Patient: Male, age 45
A 45-year-old African-American male was brought to our institution from the county correctional facility with fever, cough, and blood-streaked sputum of four weeks' duration. The remainder of his review of systems was unrevealing. He was a never-smoker but a former user of multiple intranasal recreational drugs. On admission, he had a temperature of 38.3C and was tachycardic to 108 beats/min. His physical examination was notable only for crackles over the left upper chest anteriorly. Routine laboratory evaluation was unremarkable. HIV testing and IGRA-MTB were both negative. His chest radiograph revealed a dense left upper lobe (LUL) consolidation (Fig. 4A). Chest CT illustrated the same finding with no additional abnormalities present (Fig. 4B). Bronchoscopy with transbronchial biopsy and BAL of the LUL was performed. Biopsy material showed non-necrotizing granulomatous inflammation with negative stains for microorganisms. Rare fungal forms were visualized in the BAL fluid cytology specimen stained with Gomori methenamine silver (Fig. 5). KOH preparations of neither the BAL fluid nor lung tissue demonstrated the fungus, but both BAL fluid and tissue fungal cultures grew B. dermatitidis, an identification that was later confirmed by polymerase chain reaction in the NYS Department of Health (DOH). The patient responded well to a six-month course of oral itraconazole. When questioned about his incarceration history, he reported a recent stint at the Adirondack Correctional Facility in Rye Brook, NY located more than 200 miles north of our institution and about 60 miles from the Canadian border. His daily routine there included outdoor activities.
Keywords: blastomycosis, coccidioidomycosis, endemic mycoses, histoplasmosis, new york state
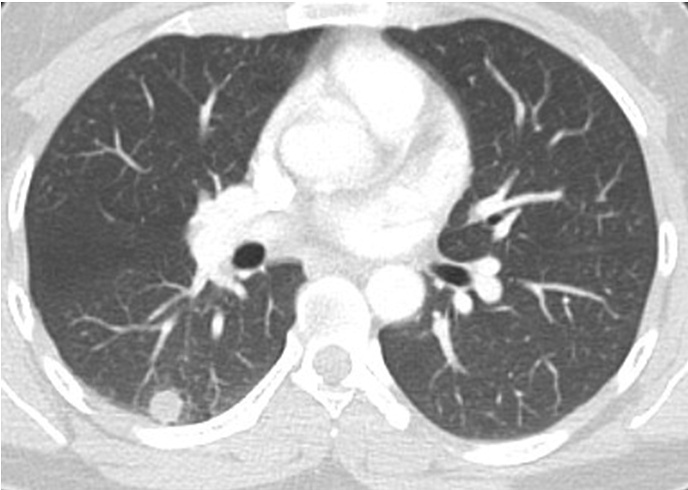
Image caption: B, Axial image from a CT scan of the chest set to lung window demonstrating the consolidation to be located in the apicoposterior segment of the left upper lobe. A small focus of cavitation (black arrow) is evident within the consolidation.